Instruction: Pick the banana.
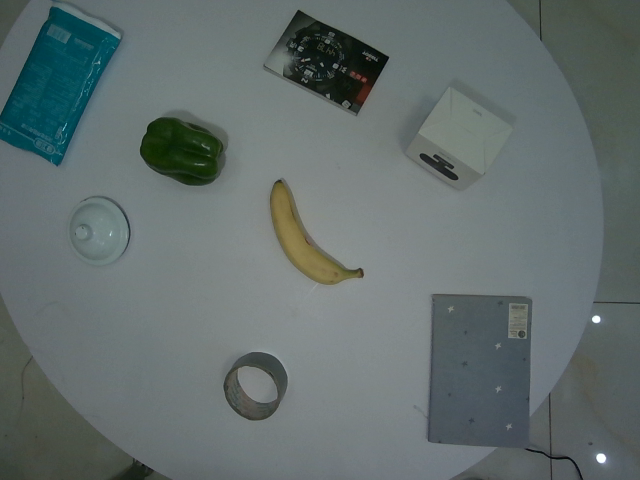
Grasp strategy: vertical